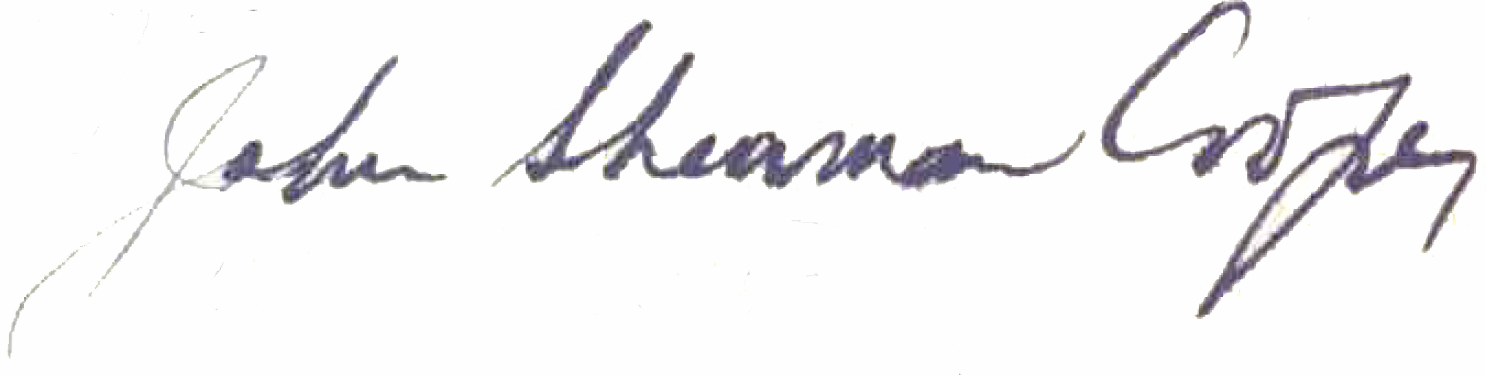
Signature of: john sherman cooper